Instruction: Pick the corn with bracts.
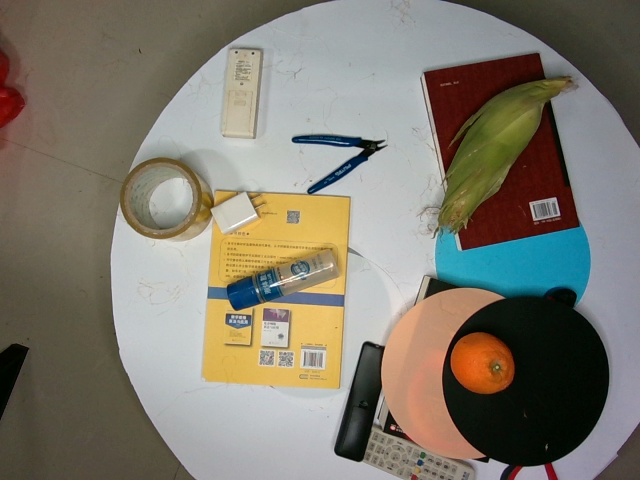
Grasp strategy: vertical